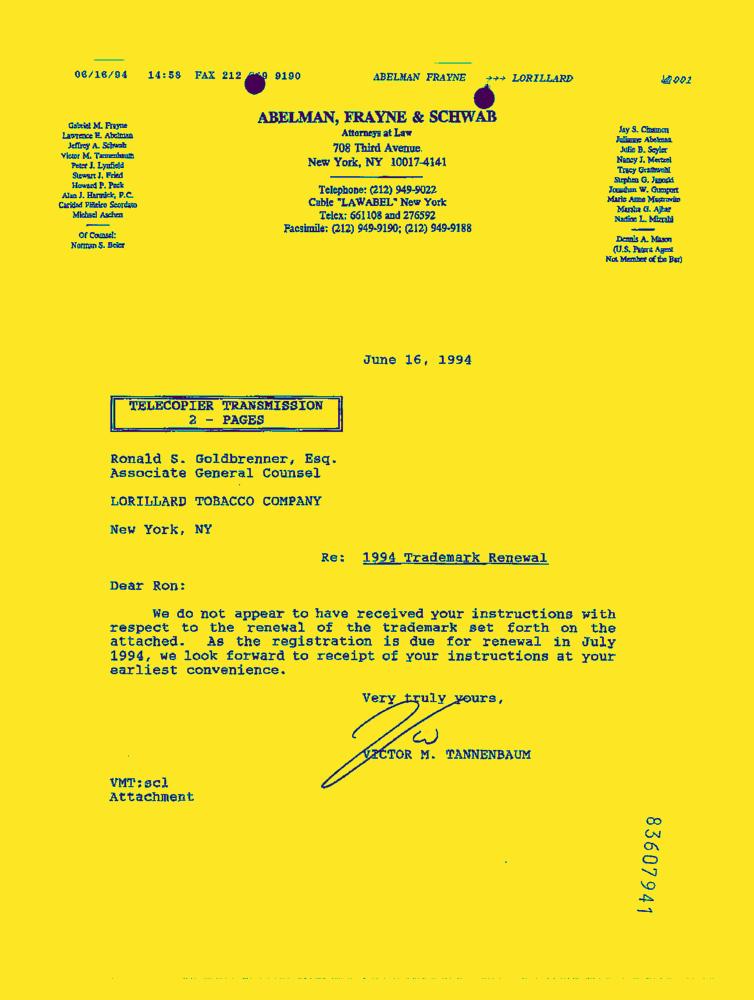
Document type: Letter-Doc